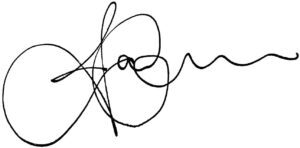
Signature of: yasmin trudeau